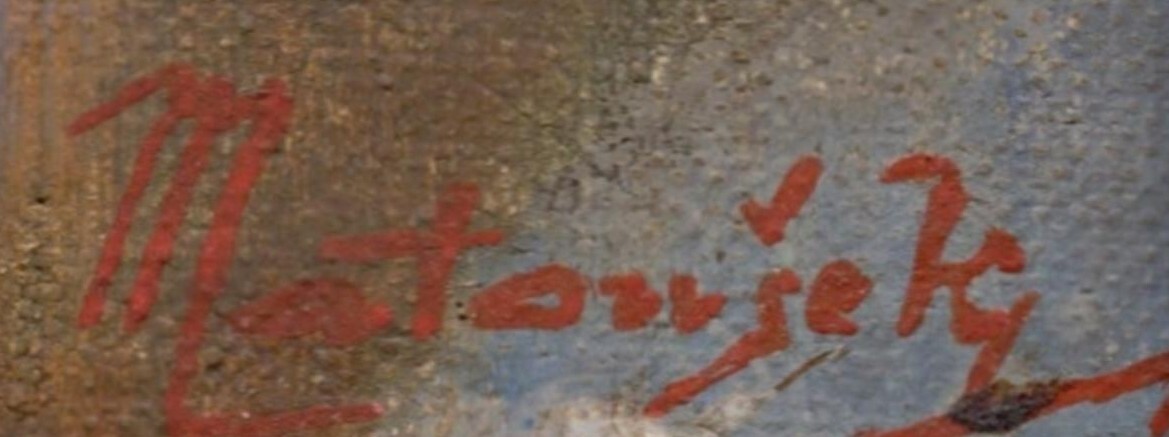
Signature of: františek matoušek